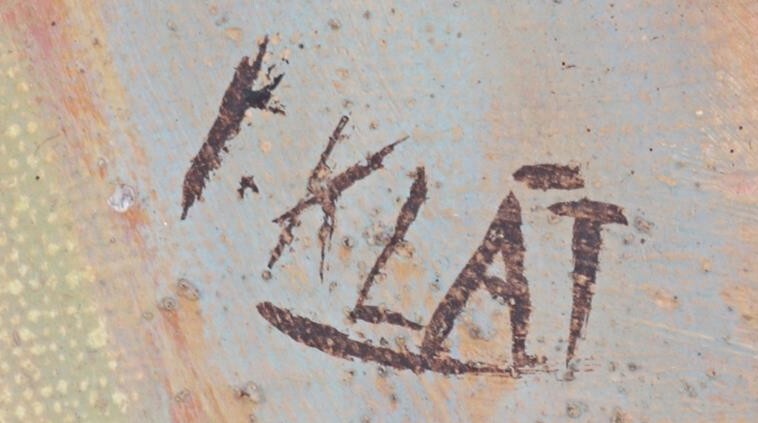
Signature of: jaroslav klát